Patient: Female, age 67
The reported patient is a 67-year-old female who resides in the southwestern United States with notable past medical history of asthma and asbestosis. Notably, there was no history of immunosuppression nor infectious diseases prior to the present episode. She underwent resection of a 11.2 x 7.5 cm well-differentiated liposarcoma of the abdominal wall in July 2018. At the time of initial evaluation at our center in February 2019, she was noted to have a 4.6 x 4.7 cm recurrent vs. residual focus of disease between the left internal oblique and left transversus abdominus muscles for which the patient remains in observation (Figure 1).
The patient has given informed consent for publication of this case.
In June 2020, the patient developed shortness of breath, increased fatigue and cough. No fever was documented or reported. An initial COVID-19 polymerase chain reaction test was obtained by the patient's local physician and was positive. No further laboratory or imaging evaluation was obtained at that time point. Multiple subsequent COVID-19 tests were negative, however, the patient's symptoms persisted.
A bronchoscopy was performed in July 2020 and the patient was diagnosed with an atypical mycobacterial infection (mycobacterium avium intracellulare) for which antibiotics were not recommended. At that time, the coccidioides serology was indeterminate for IgM, negative for IgG and antibody titers were negative.
In September 2020, symptoms persisted and computed tomography (CT) imaging revealed subcentimeter pulmonary nodules and small sclerotic bony lesions. As the lesions were too small to biopsy, close interval follow-up was recommended.
In November 2020, the patient palpated a new right chest wall mass. She reported pulmonary symptomatic improvement of prior respiratory symptoms and was without fever or systemic inflammatory symptoms. Follow-up CT imaging demonstrated new bilateral pulmonary nodules, a 4.8 x 2.7 cm right anterior chest mass extending from the pectoralis major muscle into the costochondral junction of the right third rib, areas of sclerotic foci in axial bones and a slow progression of the known left abdominal wall recurrent vs. residual liposarcoma measuring 5.5 x 5.1 cm (Figures 2A,C,E).
The appearance of new lung nodules, bone lesions and chest wall mass in this patient with liposarcoma was suspicious for distant metastatic lesions. The patient thus presented to our institution in advance of her usual surveillance visit for further evaluation. Although the radiographic features of these lesions were consistent with metastatic disease, well-differentiated liposarcomas are only rarely known to distantly metastasize. A biopsy was therefore recommended to confirm the diagnosis of metastatic liposarcoma prior to initiation of chemotherapy.
In December 2020, a core needle biopsy of the right chest wall mass was performed. The patient developed a right chest wall cellulitis post-biopsy which was treated and resolved with Doxycycline. The pathological examination found no evidence of malignant cells but revealed granulomatous inflammation with necrosis and rare spherical structures highlighted by Grocott's Methenamine Silver stain suggestive of fungal organisms (Figures 3A,B).
White blood cell count displayed a lymphopenia with a lymphocyte count of 430/mm3. Serology and antigen for cryptococcus were negative, as was the intra-dermal tuberculosis test.
Serological tests for coccidioidomycosis were negative for IgM and positive for IgG. Coccidioidomycosis complement fixation (CF) titer was 1:32.
Systemic anti-fungal treatment with oral fluconazole 400 mg daily was initiated with close follow-up and imaging. Patient remains under treatment with good tolerance. No other therapeutic intervention has been required.
In April 2021, patient reported persistent asthenia and shortness of breath but no cough. CT imaging showed decrease in lung nodules and chest wall mass which now measured 3.2 x 1.3 cm (Figures 2D,F). The sclerotic bony lesions were unchanged (Figure 2B). The residual abdominal wall liposarcoma was stable in size comparison to December 2020, with slight increase compared to postoperative imaging in February 2019. CF titer was 1:16. Lymphocyte count was 740/mm3.
The patient continues fluconazole treatment for an additional 6 months before repeat imaging and clinical follow-up.
Keywords: covid 19, coccidioidomycosis, lymphopenia, metastasis, sarcoma
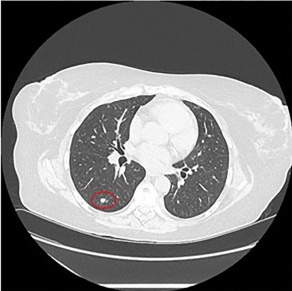
Image caption: Computed tomography images of disseminated coccidioidomycosis lesions. and a right lower lobe lung nodule in December 2020.